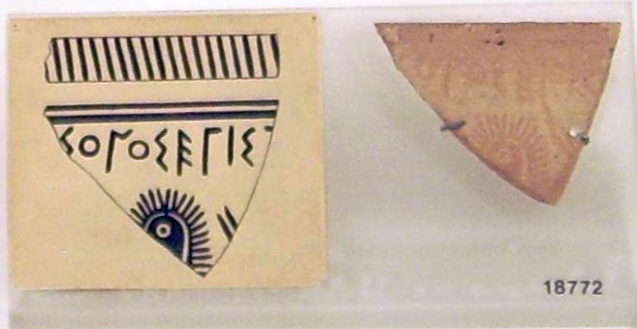
Signature of: analatos painter